Question: Describe the condition in detail:
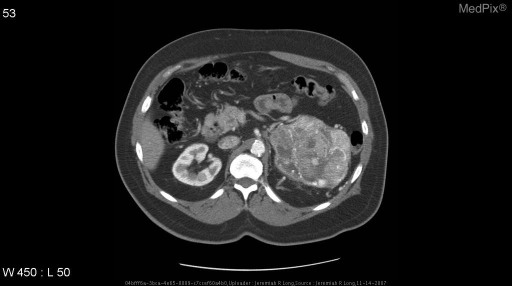
Answer: The disease is discussed as: Renal cell carcinoma (RCC) is also known as renal adenocarcinoma, hypernephroma, clear cell carcinoma, and malignant nephroma.  It is responsible for approximately 2% of adult malignancies.  Male-female ration is 1.5:1.  Age at presentation ranges from 50 to 70 years, with a median age at diagnosis of 57 years. Risk factors for RCC inclued tobacco use, long-term phenacetin use, Von Hippel-Lindau disease (VHLD), chronic dialysis, and family history.

Bilateral RCC commonly develops in patients with VHLD, tuberous sclerosis, acquired cystic kidney disease and familial RCC.  Bilateral neoplasms occur in less than 2% of patients with sporadic RCC.  This tumor may spread via local extension, hematogenously, or by the lymphatic system.

ROBSON CLASSIFICATION FOR STAGING OF RCC:
     I    - Tumor confined to renal capsule
     II   - Tumor extends throught renal capsule but is confined
            to renal fascia.  Ipsilateral adrenal may be involved
            in this stage
     IIIA - Tumor involves renal vein, IVC, or both
     IIIB - Tumor involves regional lymph nodes
     IIIC - Tumor involves regional nodes and renal venous structure
     IVA  - Direct extension of tumor through renal fascia to
            involve adjacent organs besides ipsilateral adrenal
     IVB  - Distant metastases

Treatment options include surgery (radical or partial nephrectomy), angioinfarction (arterial tumor embolization), hormonal therapy (e.g. progestins, antiestrogens, and androgens), chemotherapy, immunotherapy (Interferons), and radiation therapy.  Tumor embolization may be used to minimize blood loss during surgery or to produce palliation. Objective tumor regression after treatment with hormonal agents is achieved in less than 6% of patients. Immunotherapy is mainly used in patients with metastatic RCC after resection of primary tumors with successful results in about 20% to 30% of patients with 5% to 10% complete responses. RCC is relatively radioresistant tumor. The role of radiation therapy is primarily in preoperative reduction in the size and fixation of tumors.

CT FINDINGS IN RENAL CELL CARCINOMA
     - Most occur in the renal cortex and demonstrate an exophytic growth pattern.  They distort the renal contour and larger tumors involve both the renal cortex and medulla.  Solid tumors may be hyperdense, hypodense, or hyperdense on non-enhanced CT. Some lesions may appear heterogenous on non-enhanced scans because of hemorrhage and necrosis.  Tumor calcification occurs in approximately 30% of cases.  They may also rarely demonstrate small amounts of adipose tissue.  A combination of fat and calcification shoud suggest RCC because fat-containing AMLs do not usually calcify. Solid RCCs usually demonstrates heterogenous enhancement(>10 HU).  2% to 5% of RCCs are predominantly cystic. Filling defects (clots, tumor thrombus) in the collecting sytem and renal veins may be seen.